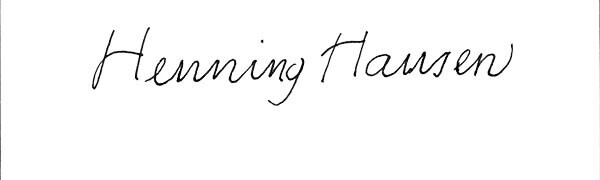
Signature of: henning hansen